Question: What is the property identification or parcel number listed?
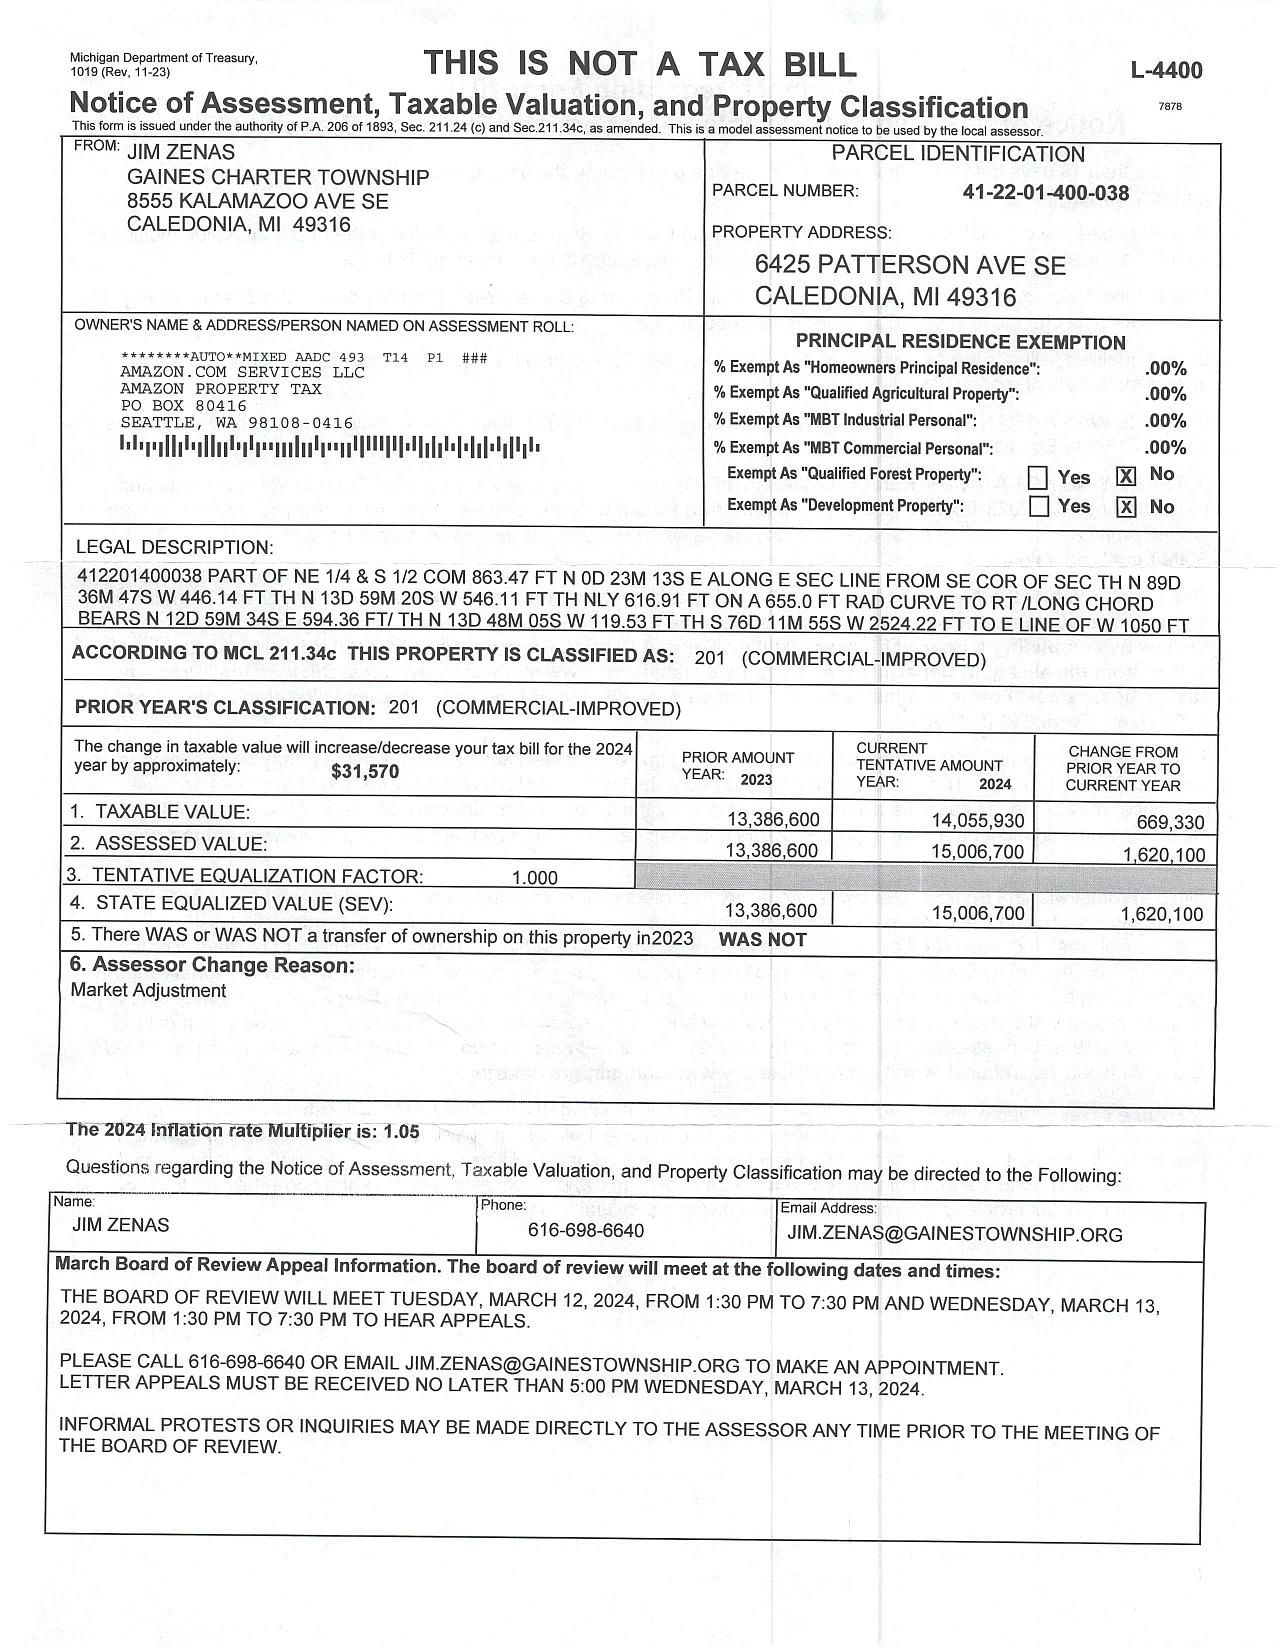
Answer: "41-22-01-400-038"